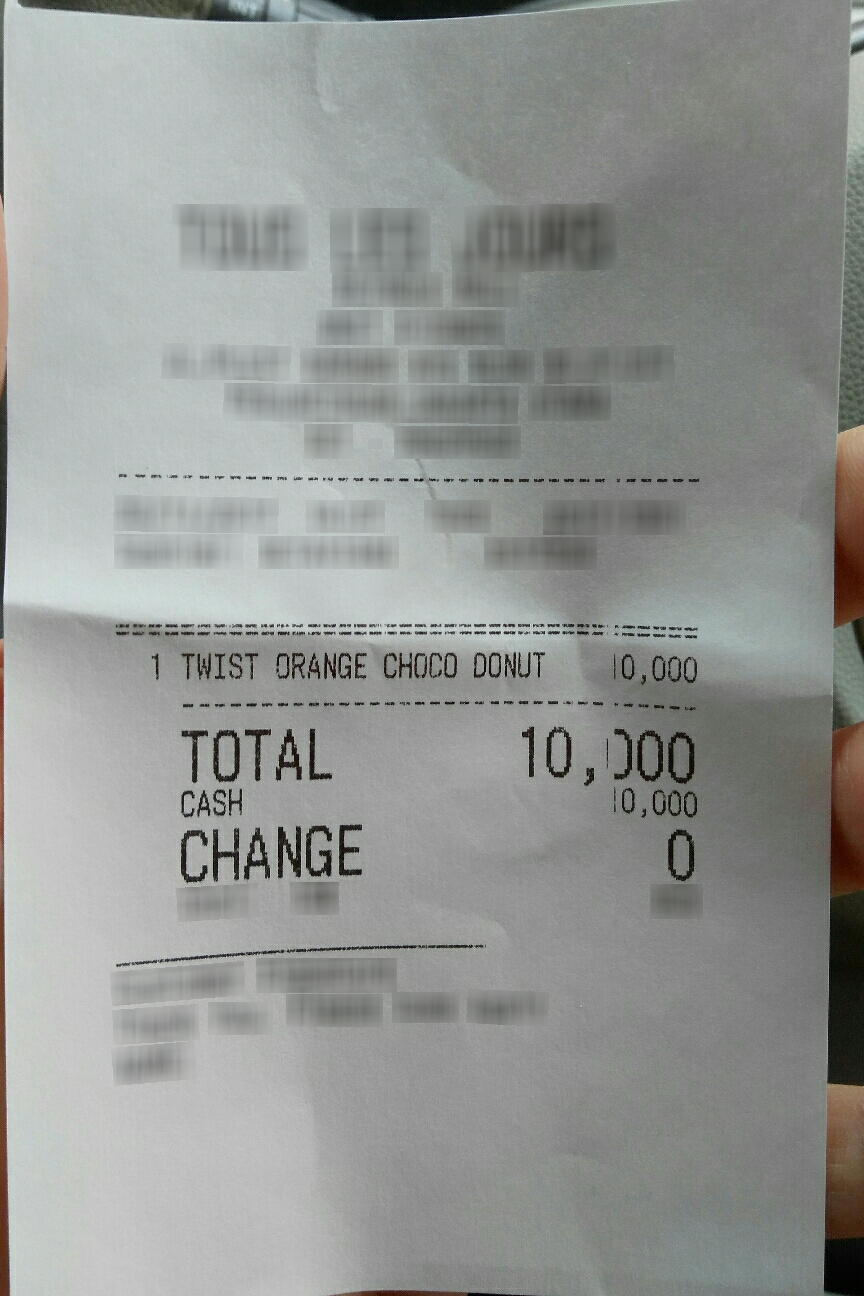
Number of items: 3
Total: 10,000
OCR text regions:
text: TOTAL
text: 10,000
text: CASH
text: 10,000
text: CHANGE
text: 0
text: 1
text: TWIST
text: ORANGE
text: CHOCO
text: DONUT
text: 10,000